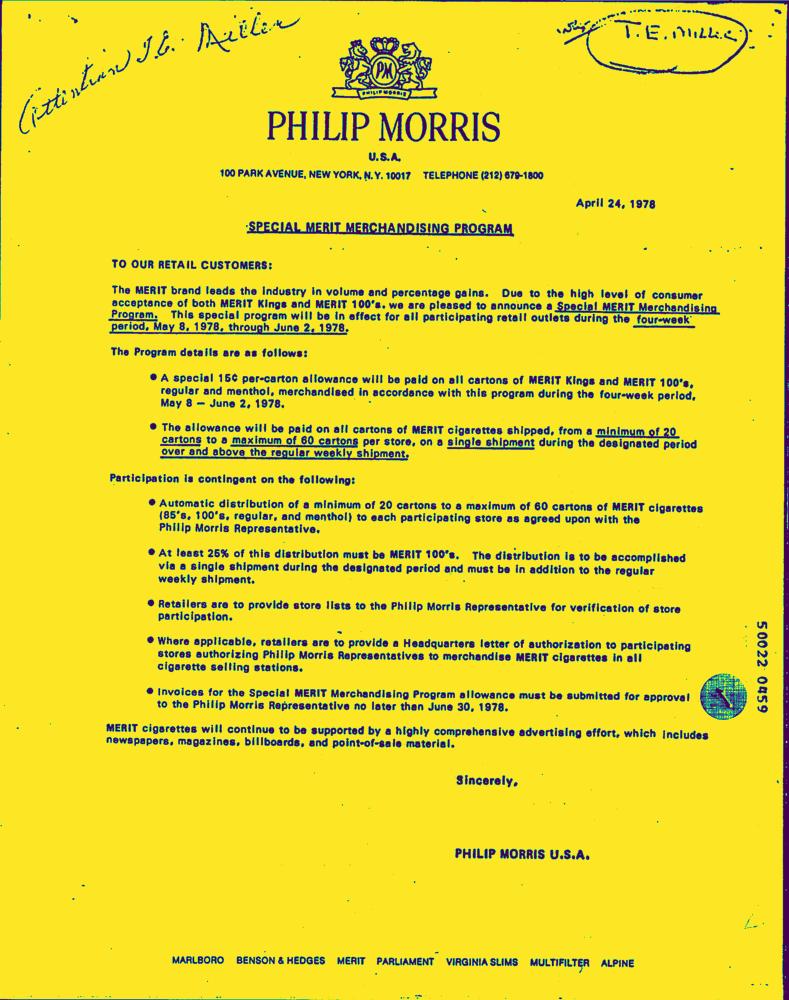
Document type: Letter-Doc